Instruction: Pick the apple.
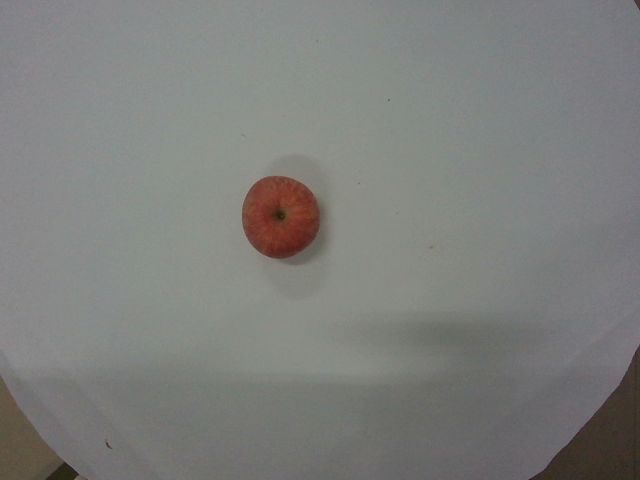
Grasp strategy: vertical